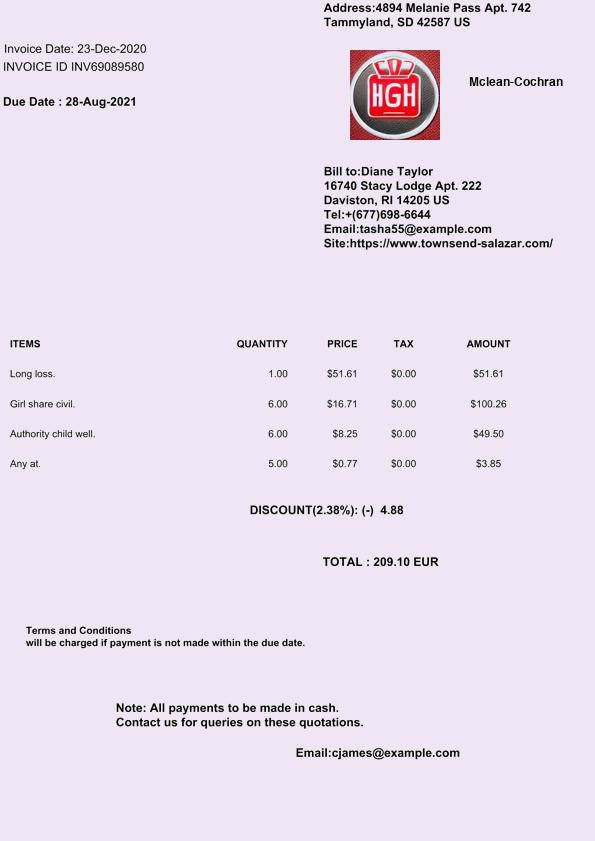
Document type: Invoice